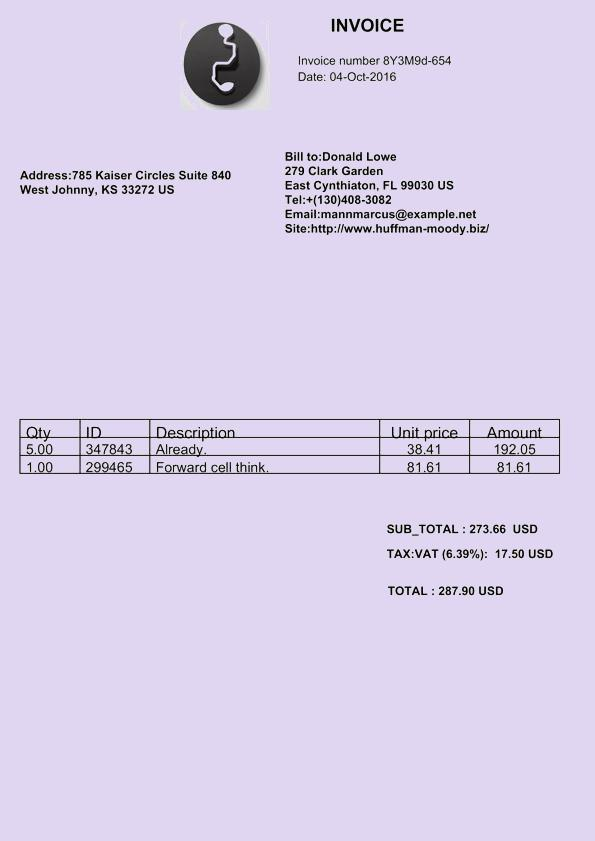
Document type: Invoice